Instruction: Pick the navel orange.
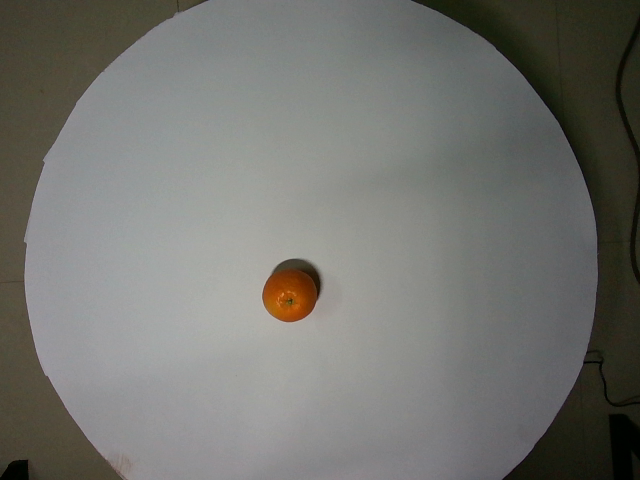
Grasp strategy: vertical